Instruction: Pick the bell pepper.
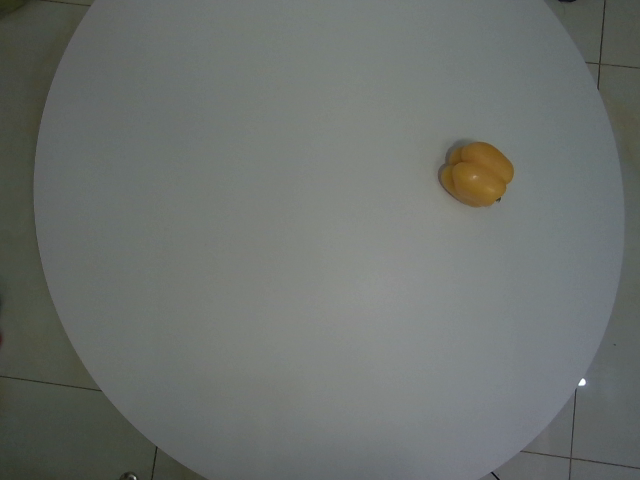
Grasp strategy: vertical